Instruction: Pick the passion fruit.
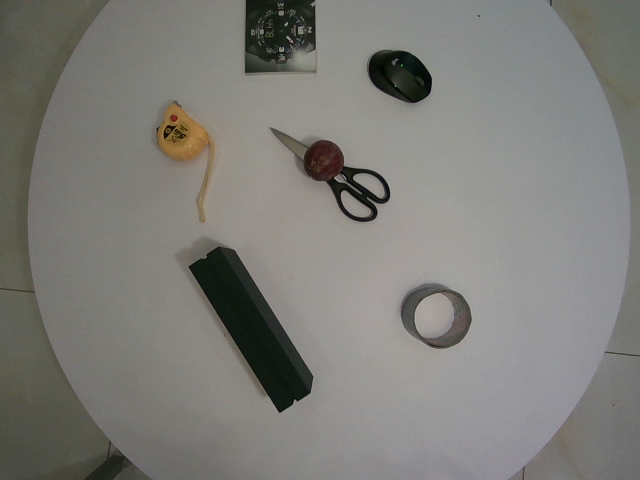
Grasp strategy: vertical